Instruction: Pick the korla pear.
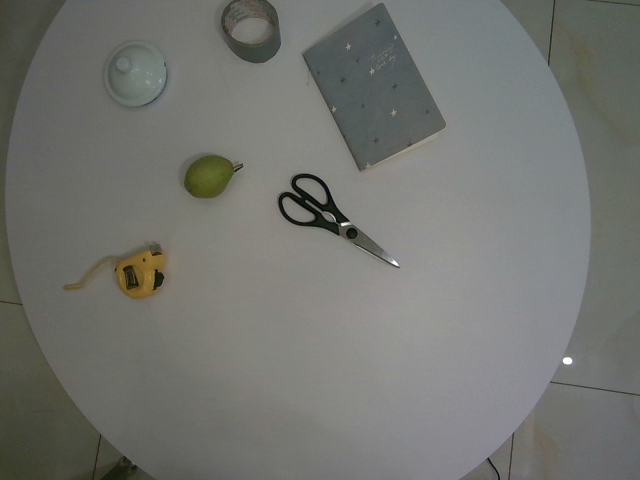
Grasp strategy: vertical